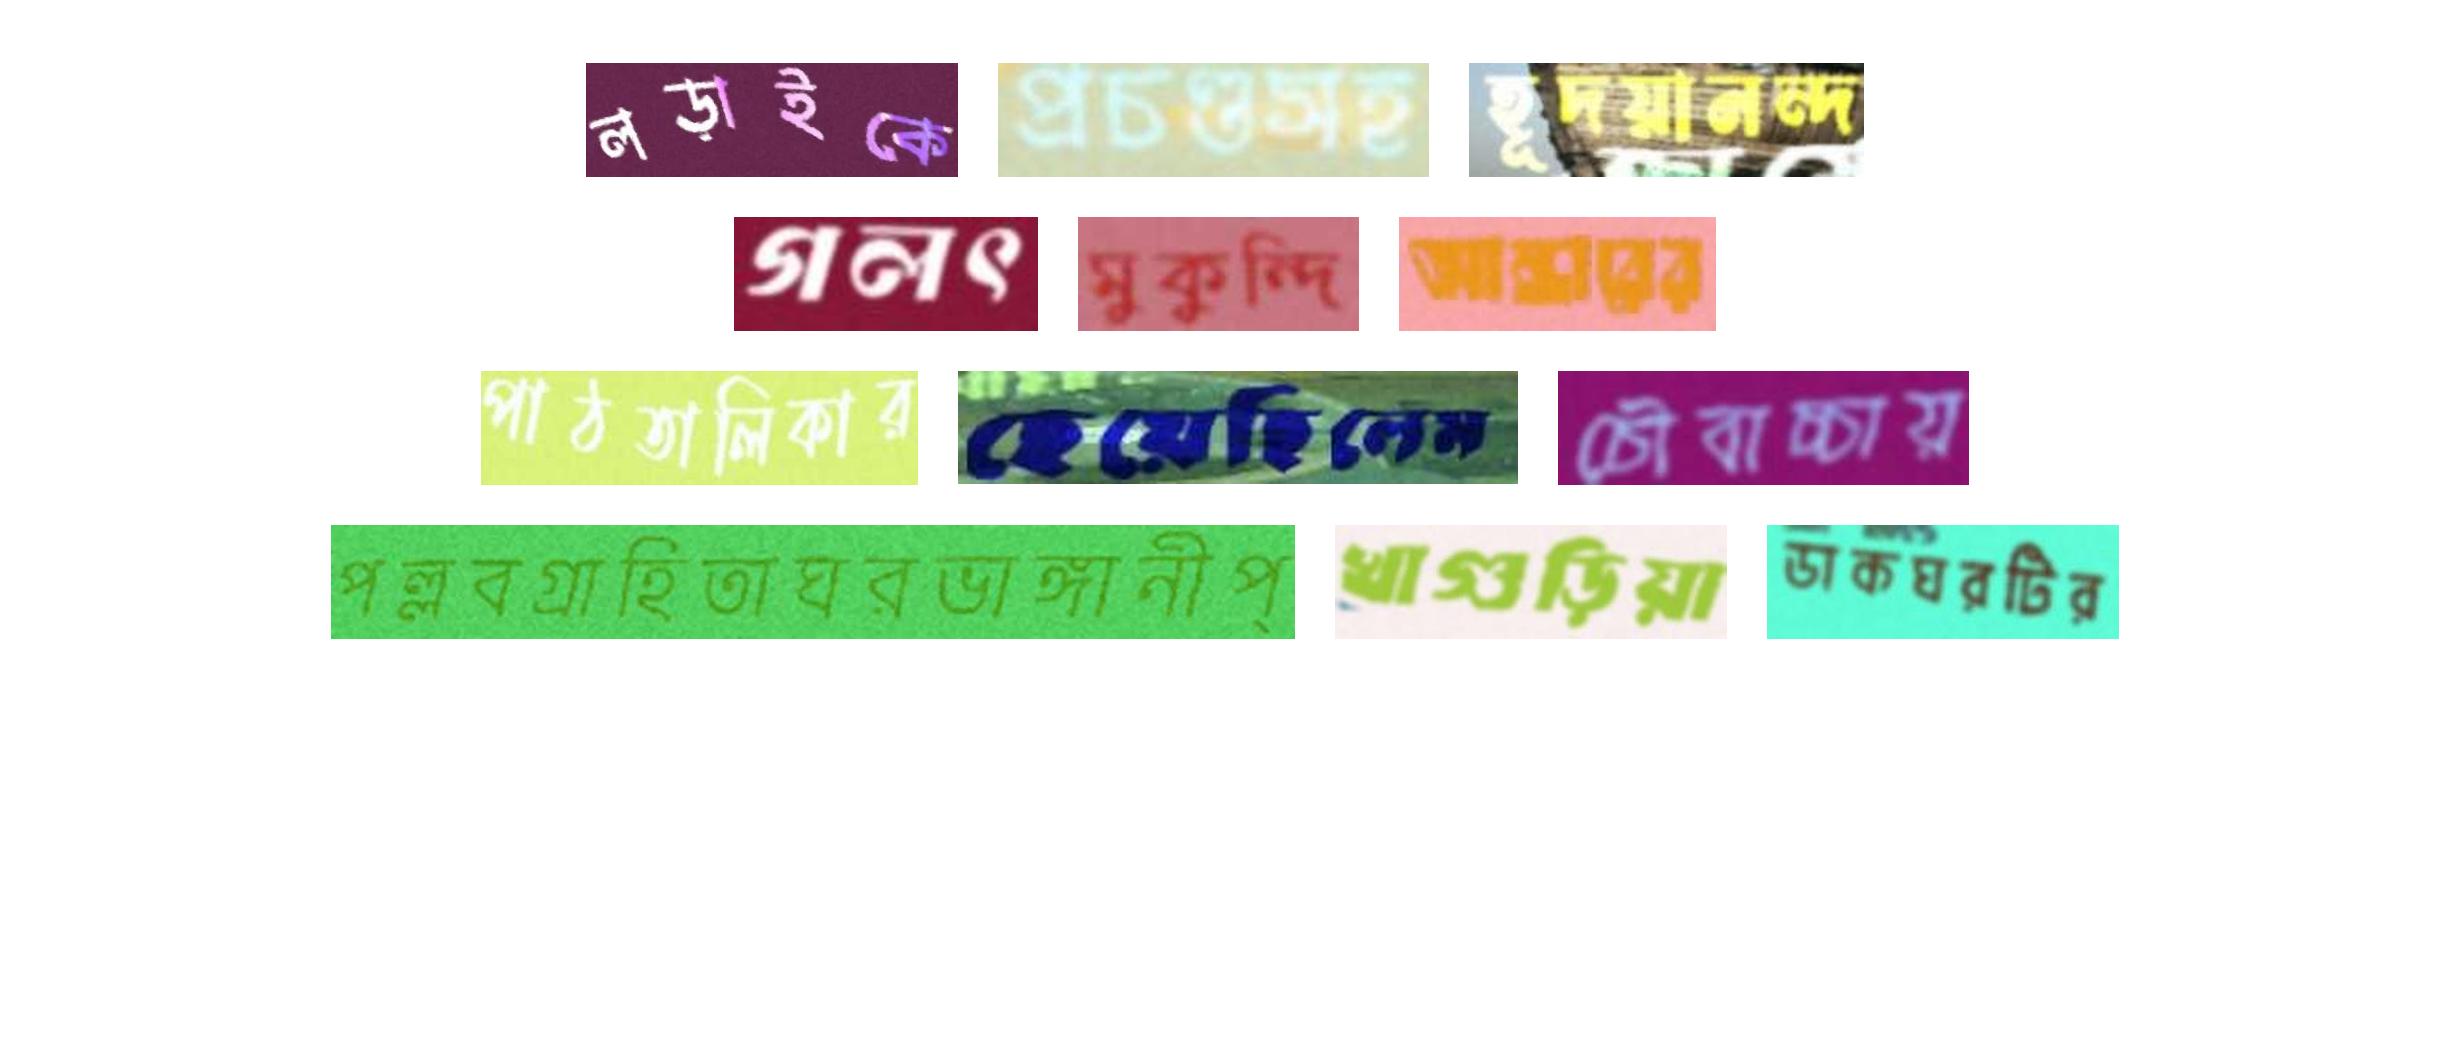
লড়াইকে প্রচণ্ডসহ হূদয়ানন্দ
গলৎ মুকুন্দি আন্ধারের
পাঠতালিকার ছেয়েছিলেম চৌবাচ্চায়
পল্লবগ্রাহিতাঘরভাঙ্গানীপ্ খাগুড়িয়া ডাকঘরটির